Question: What could the diagnosis suggest?
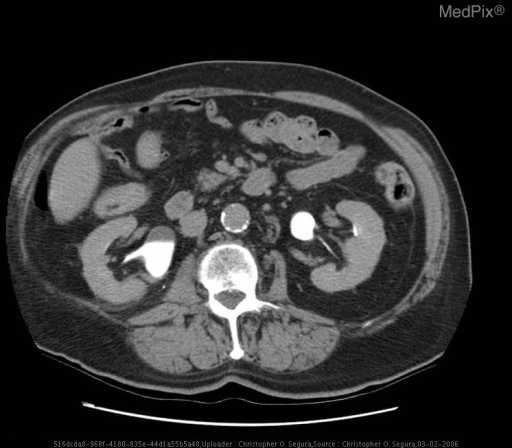
Answer: The possible diagnosis includes Bladder Cancer - mainly urothelial (transitional cell) cancer
BPH
Renal Stones
Cystitis.